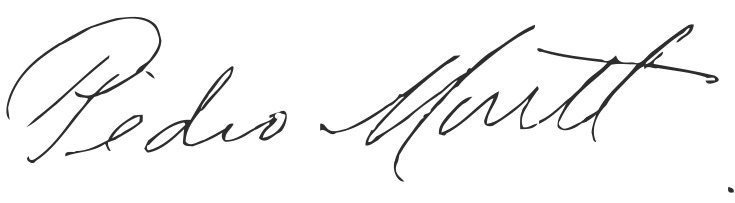
Signature of: pedro montt